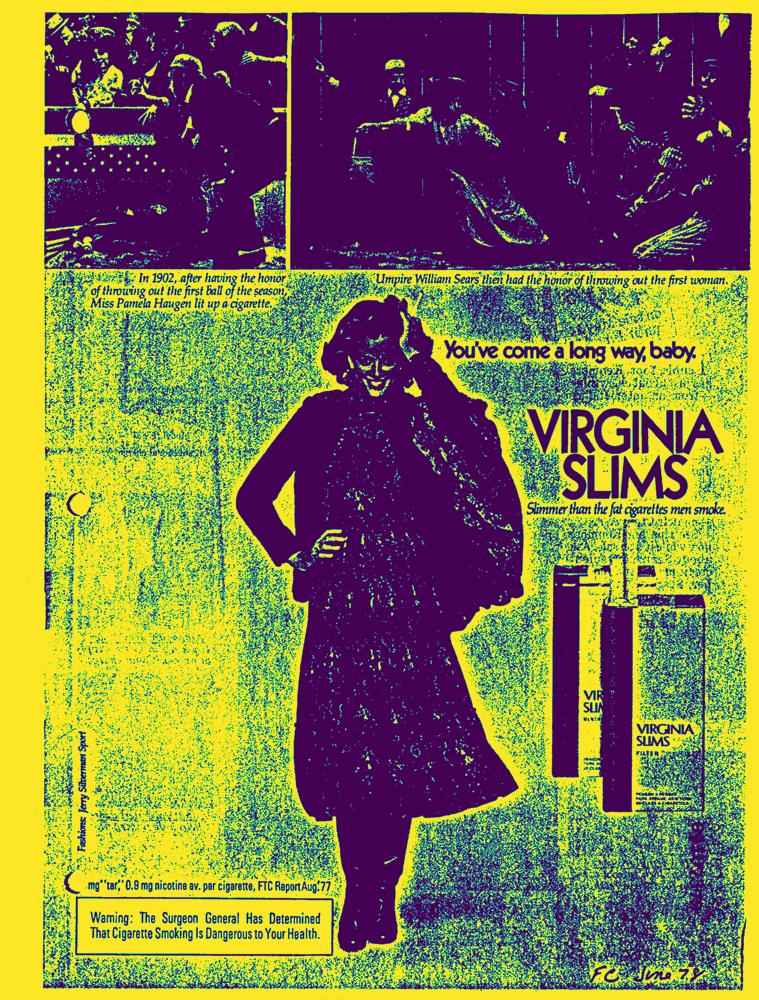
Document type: AD